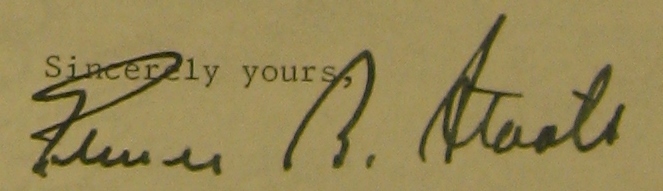
Signature of: elmer b staats